Question: What is the filing due date as per the document?
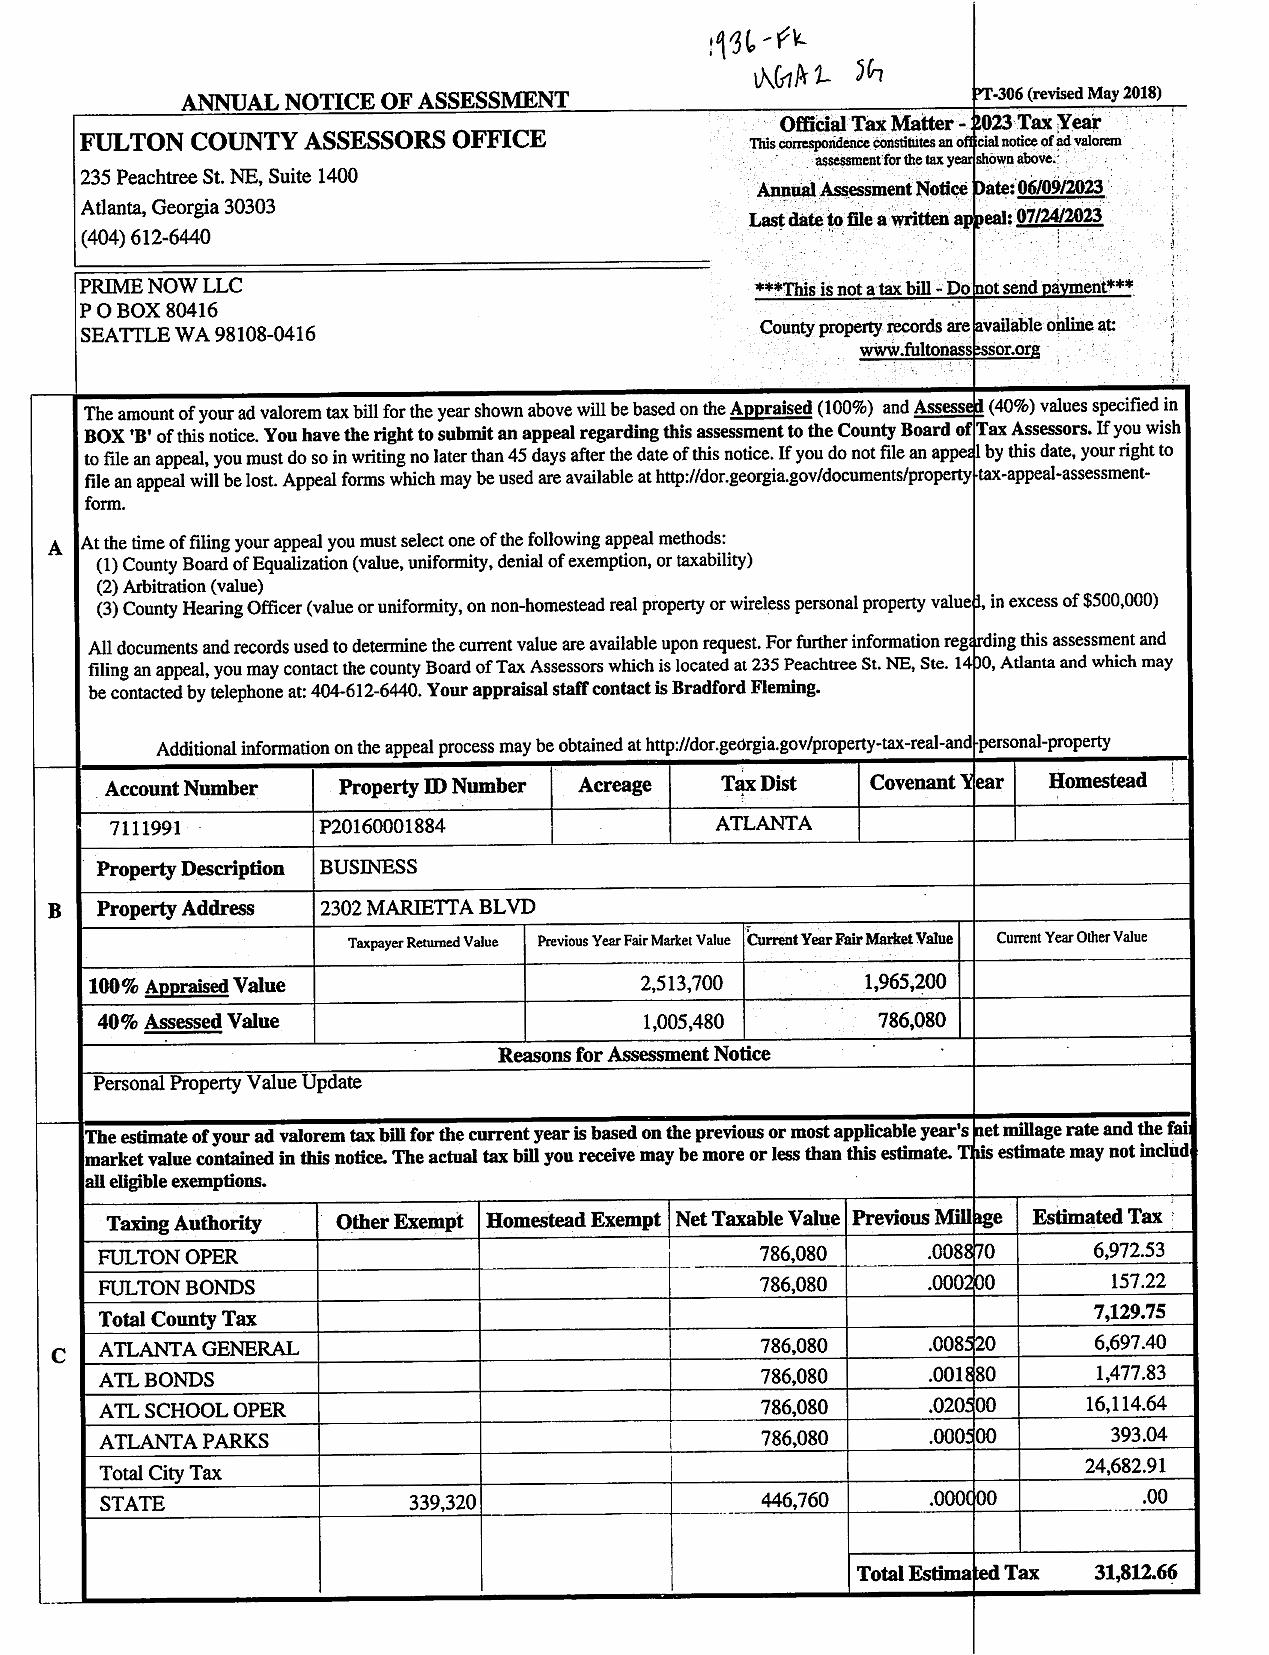
Answer: "7/24/23"